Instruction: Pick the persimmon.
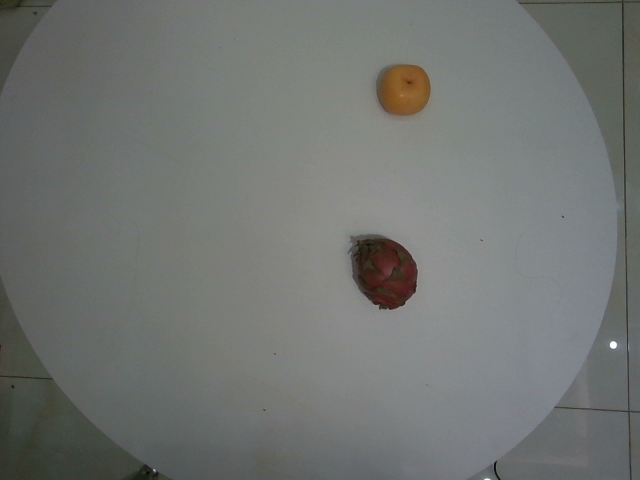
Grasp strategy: vertical